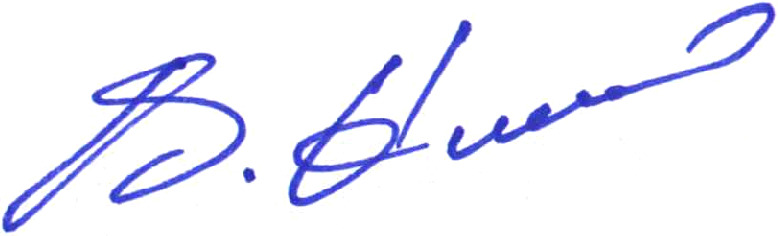
Signature of: vitali klitschko